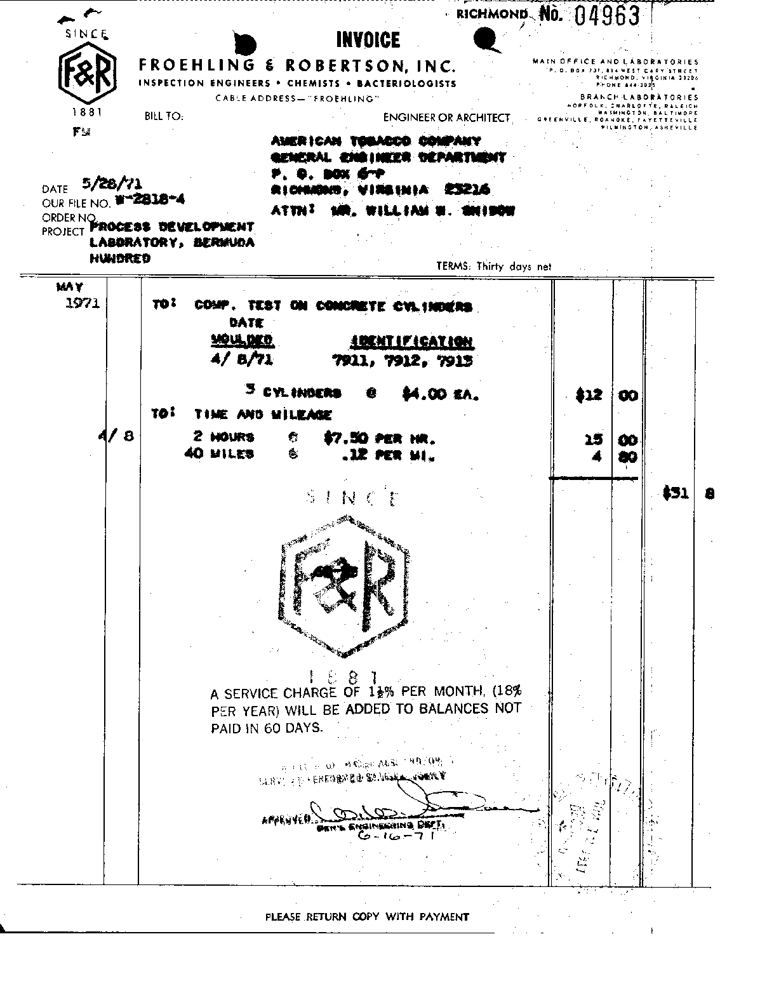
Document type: Invoice